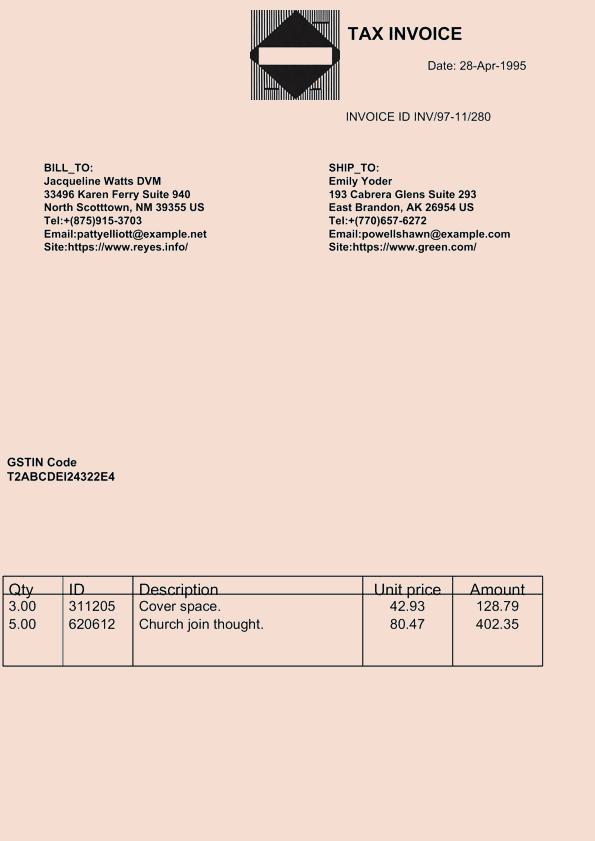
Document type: Invoice